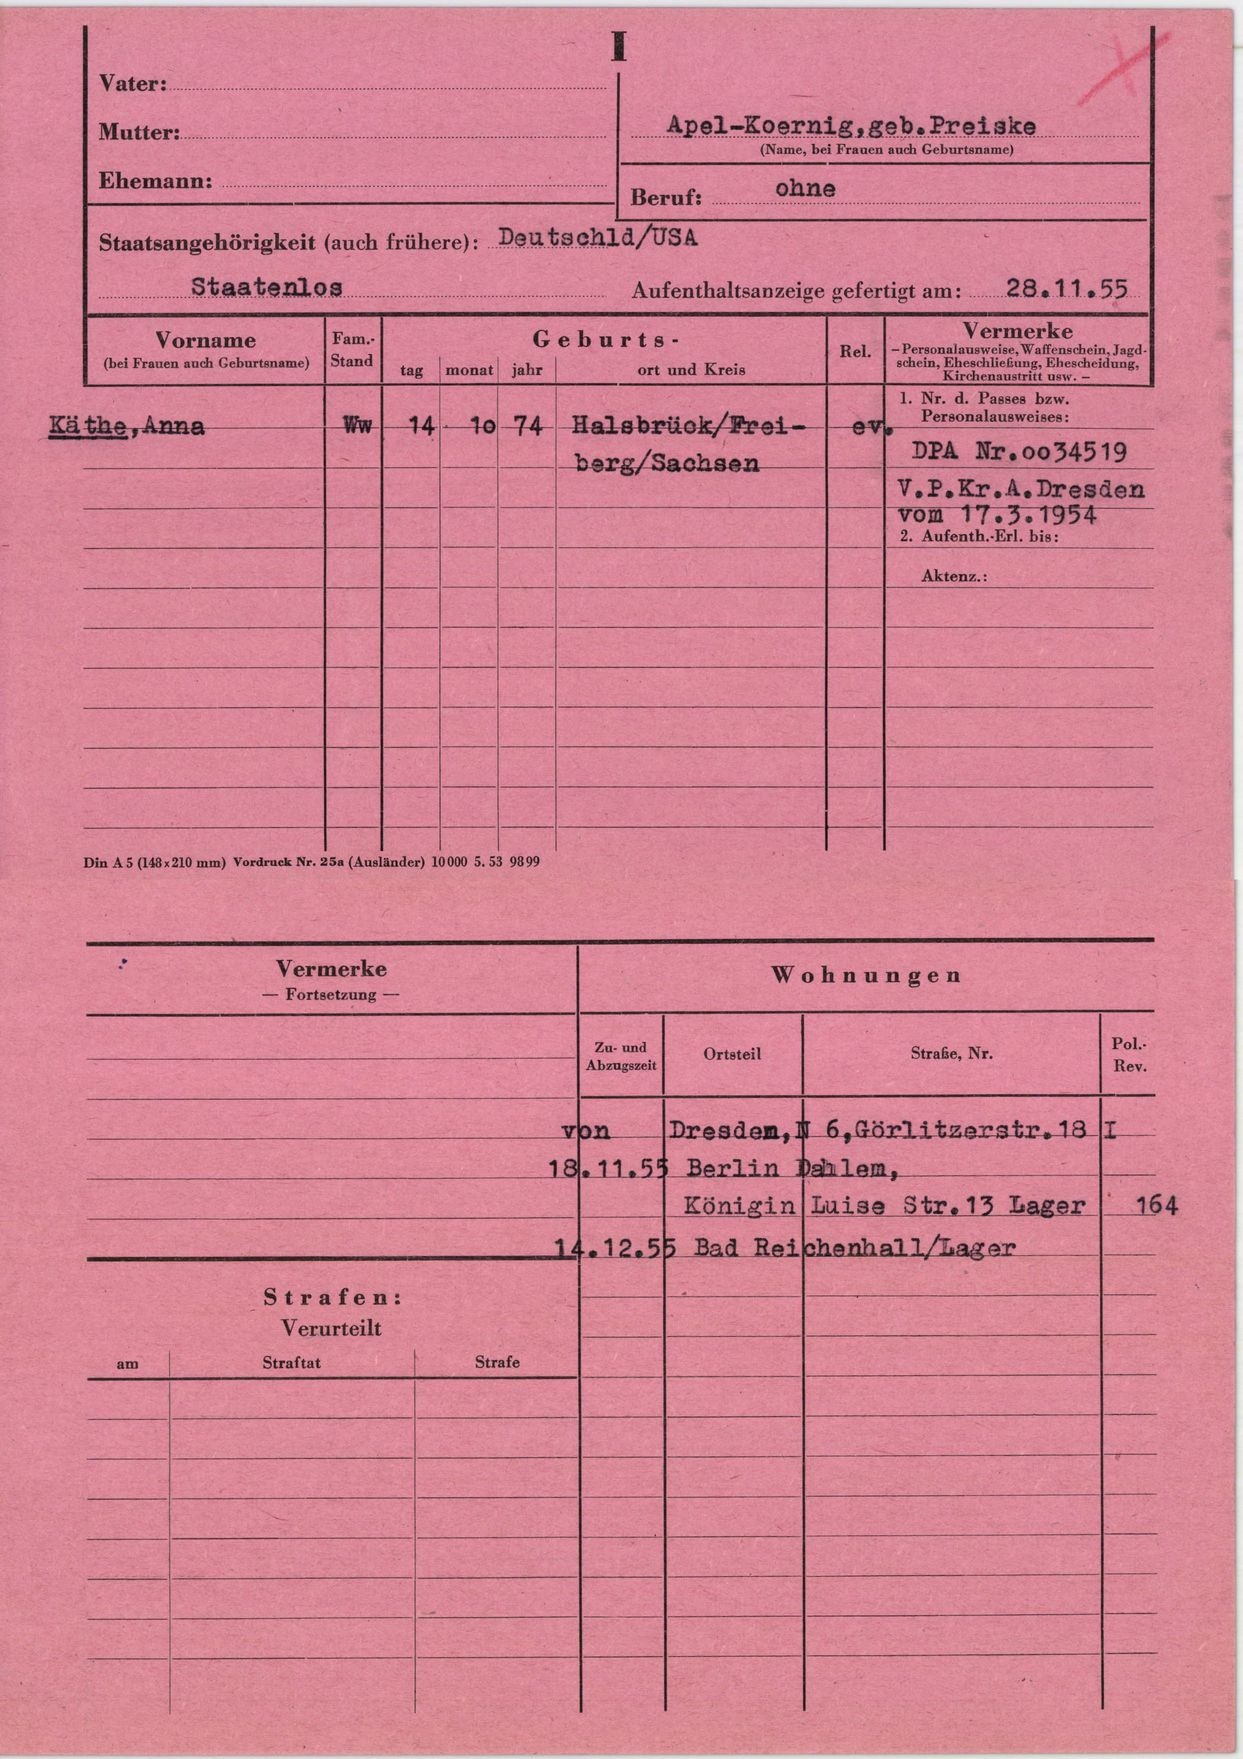
Apel-Koernig, geb. Preiske